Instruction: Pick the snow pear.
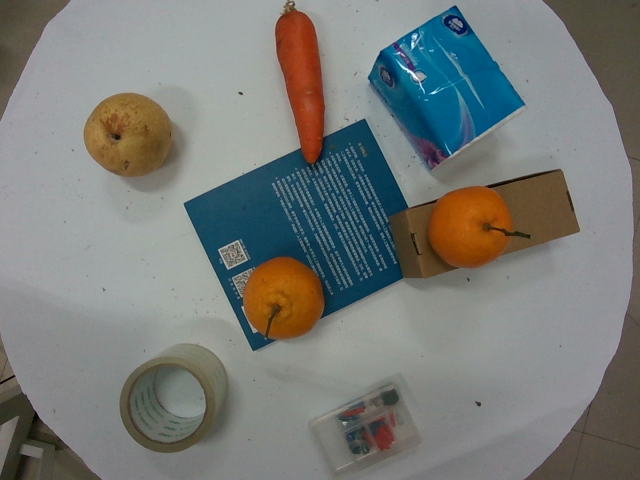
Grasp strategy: vertical